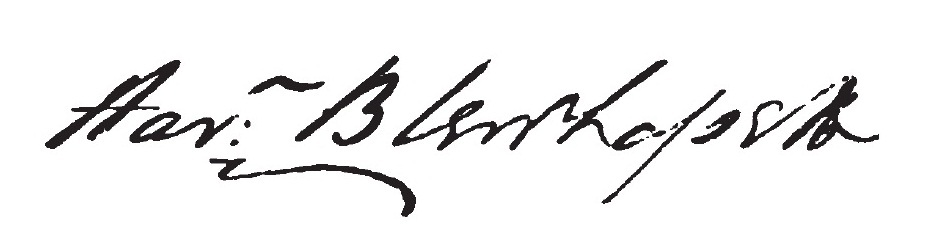
Signature of: harman blennerhassett